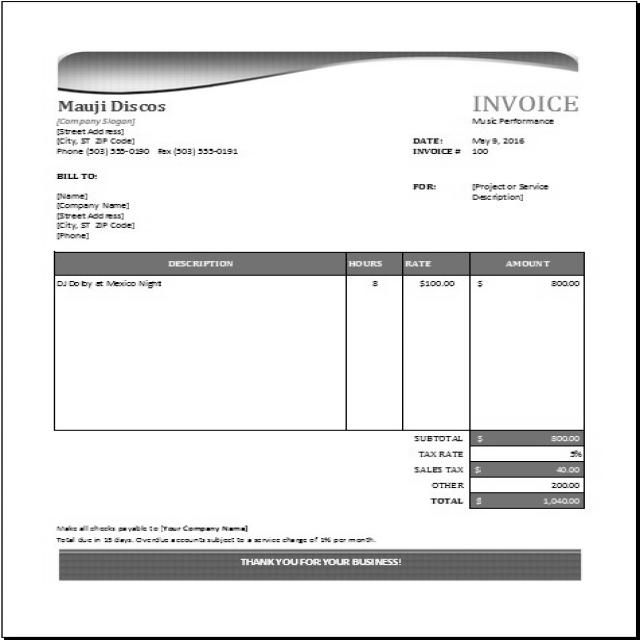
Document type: Invoice